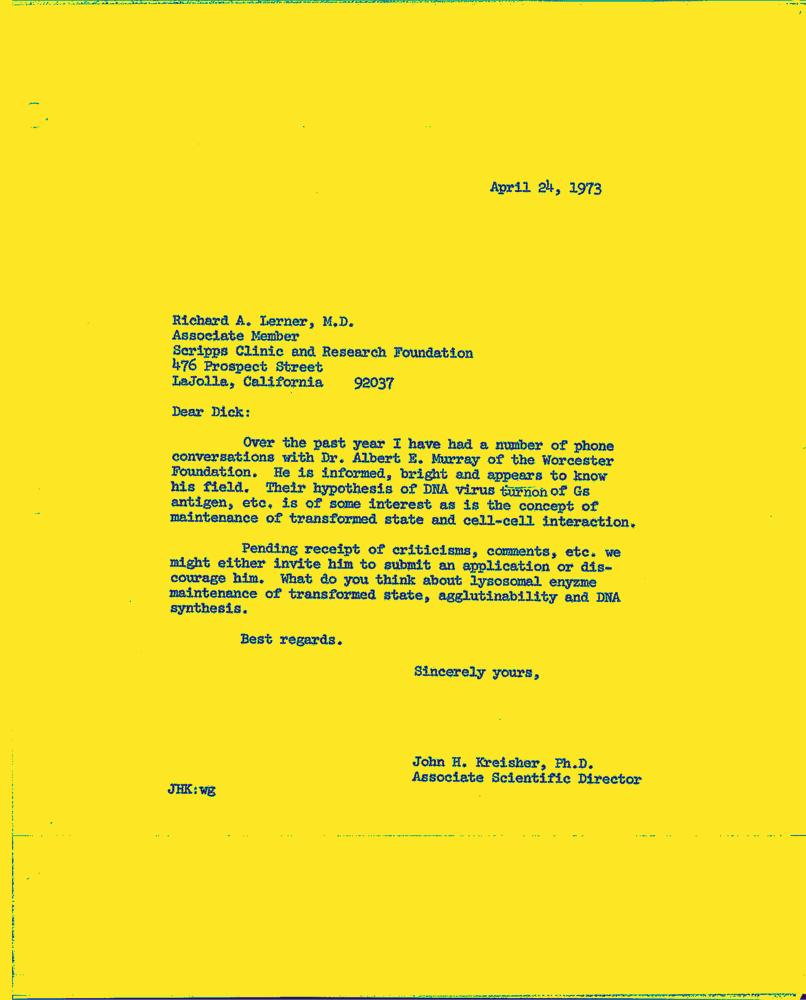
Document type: Letter-Doc